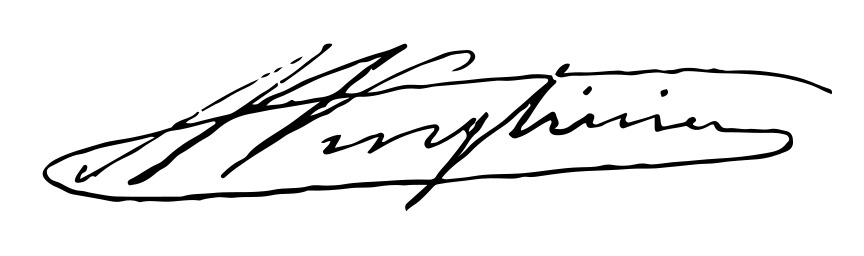
Signature of: aimé vingtrinier